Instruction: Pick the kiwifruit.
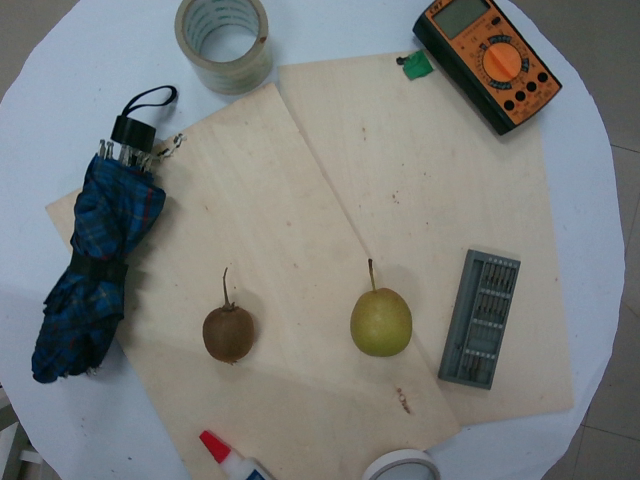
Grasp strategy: vertical